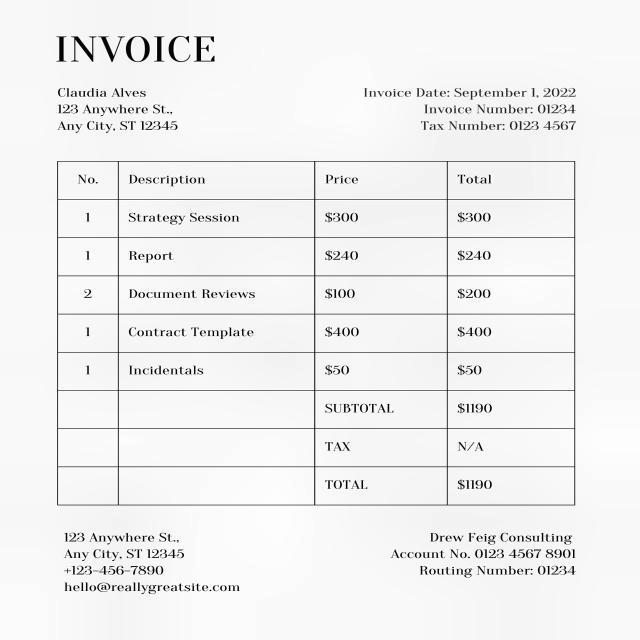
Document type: Invoice